Question: What tax district, tax-rate area, or tax area code is specified in the document?
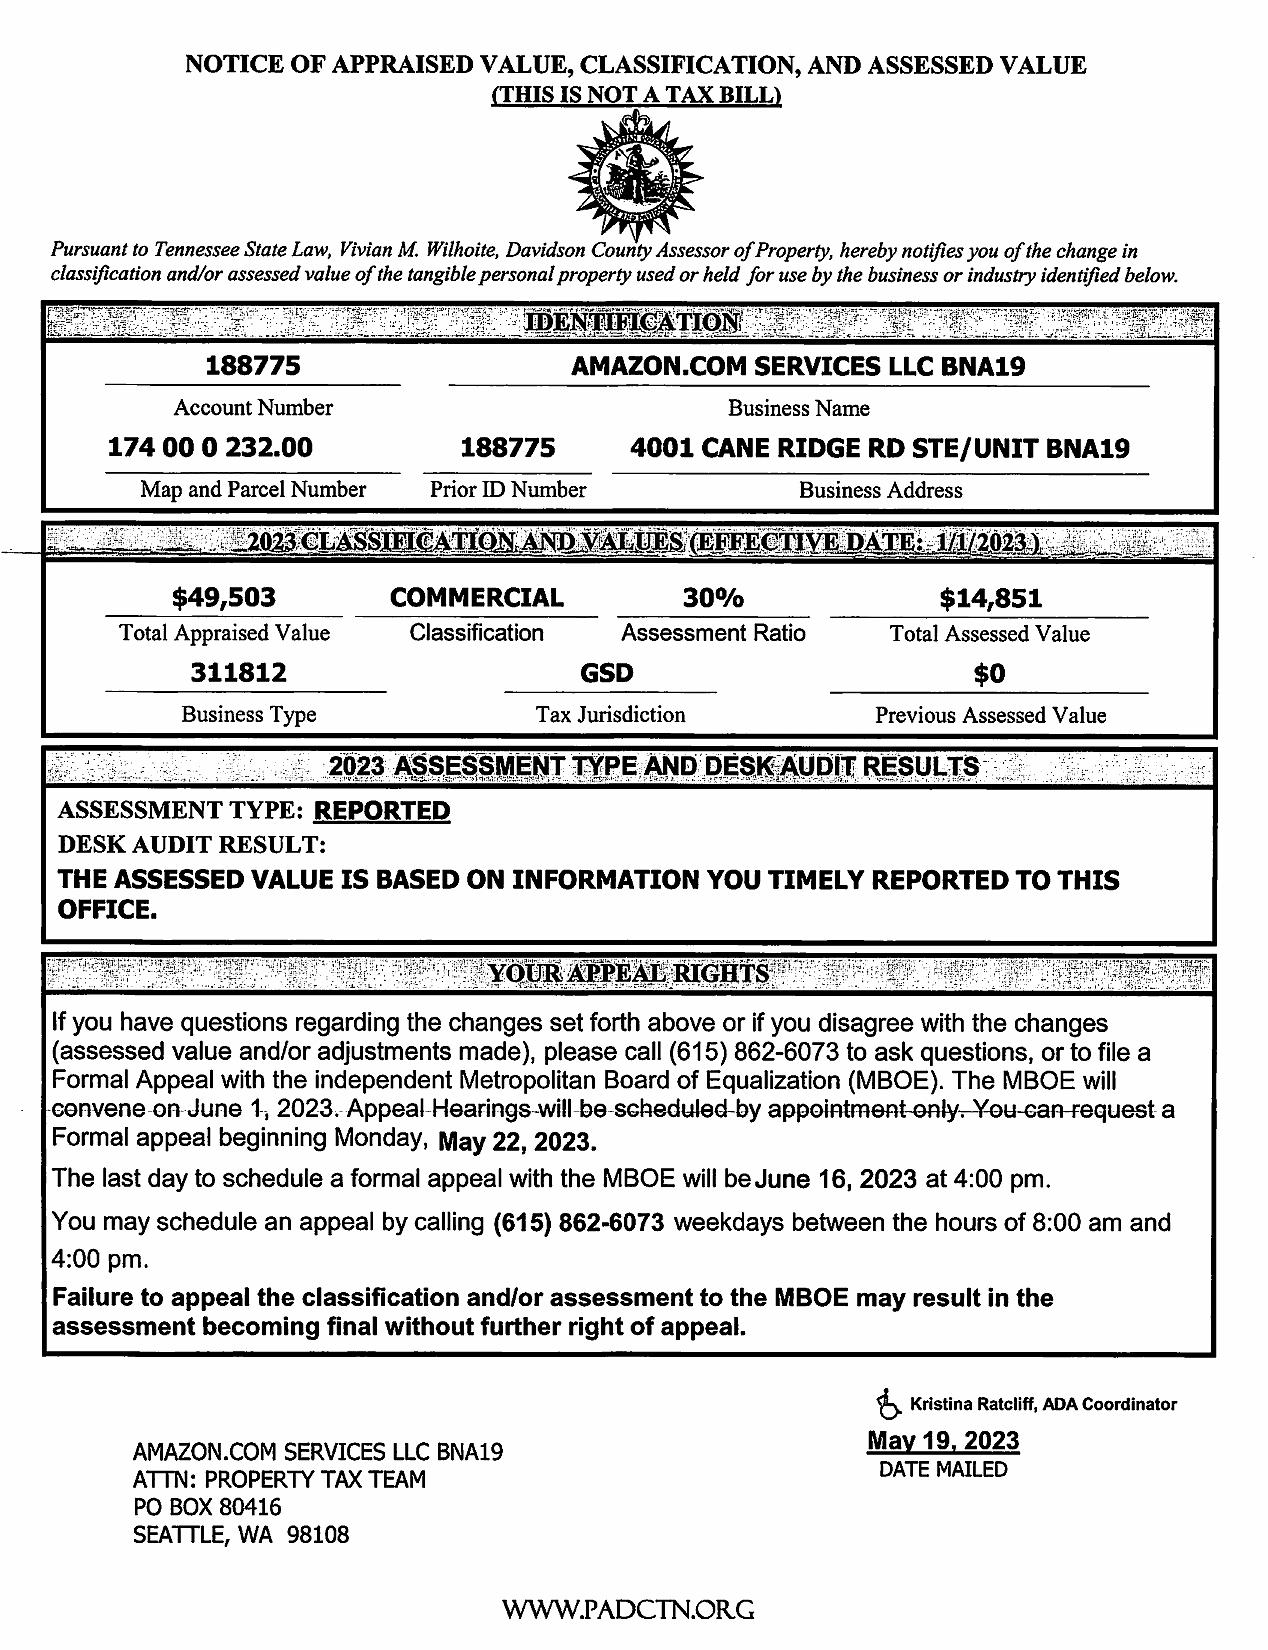
Answer: "GSD"